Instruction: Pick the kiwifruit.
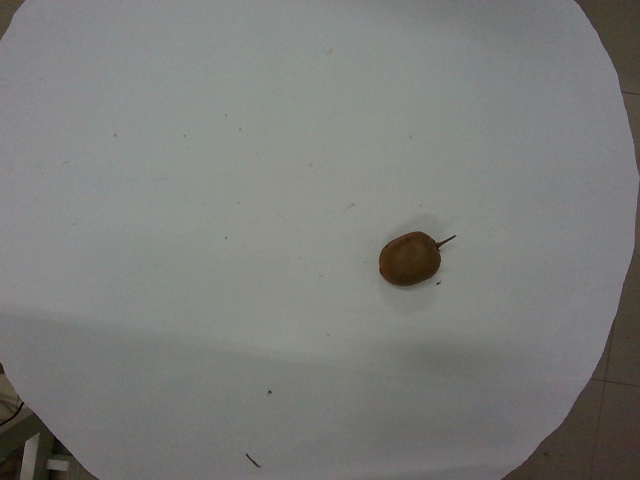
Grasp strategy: vertical